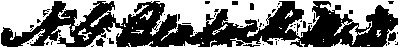
Signature of: nelson gales blalock